Question: What is the property identification or parcel number listed?
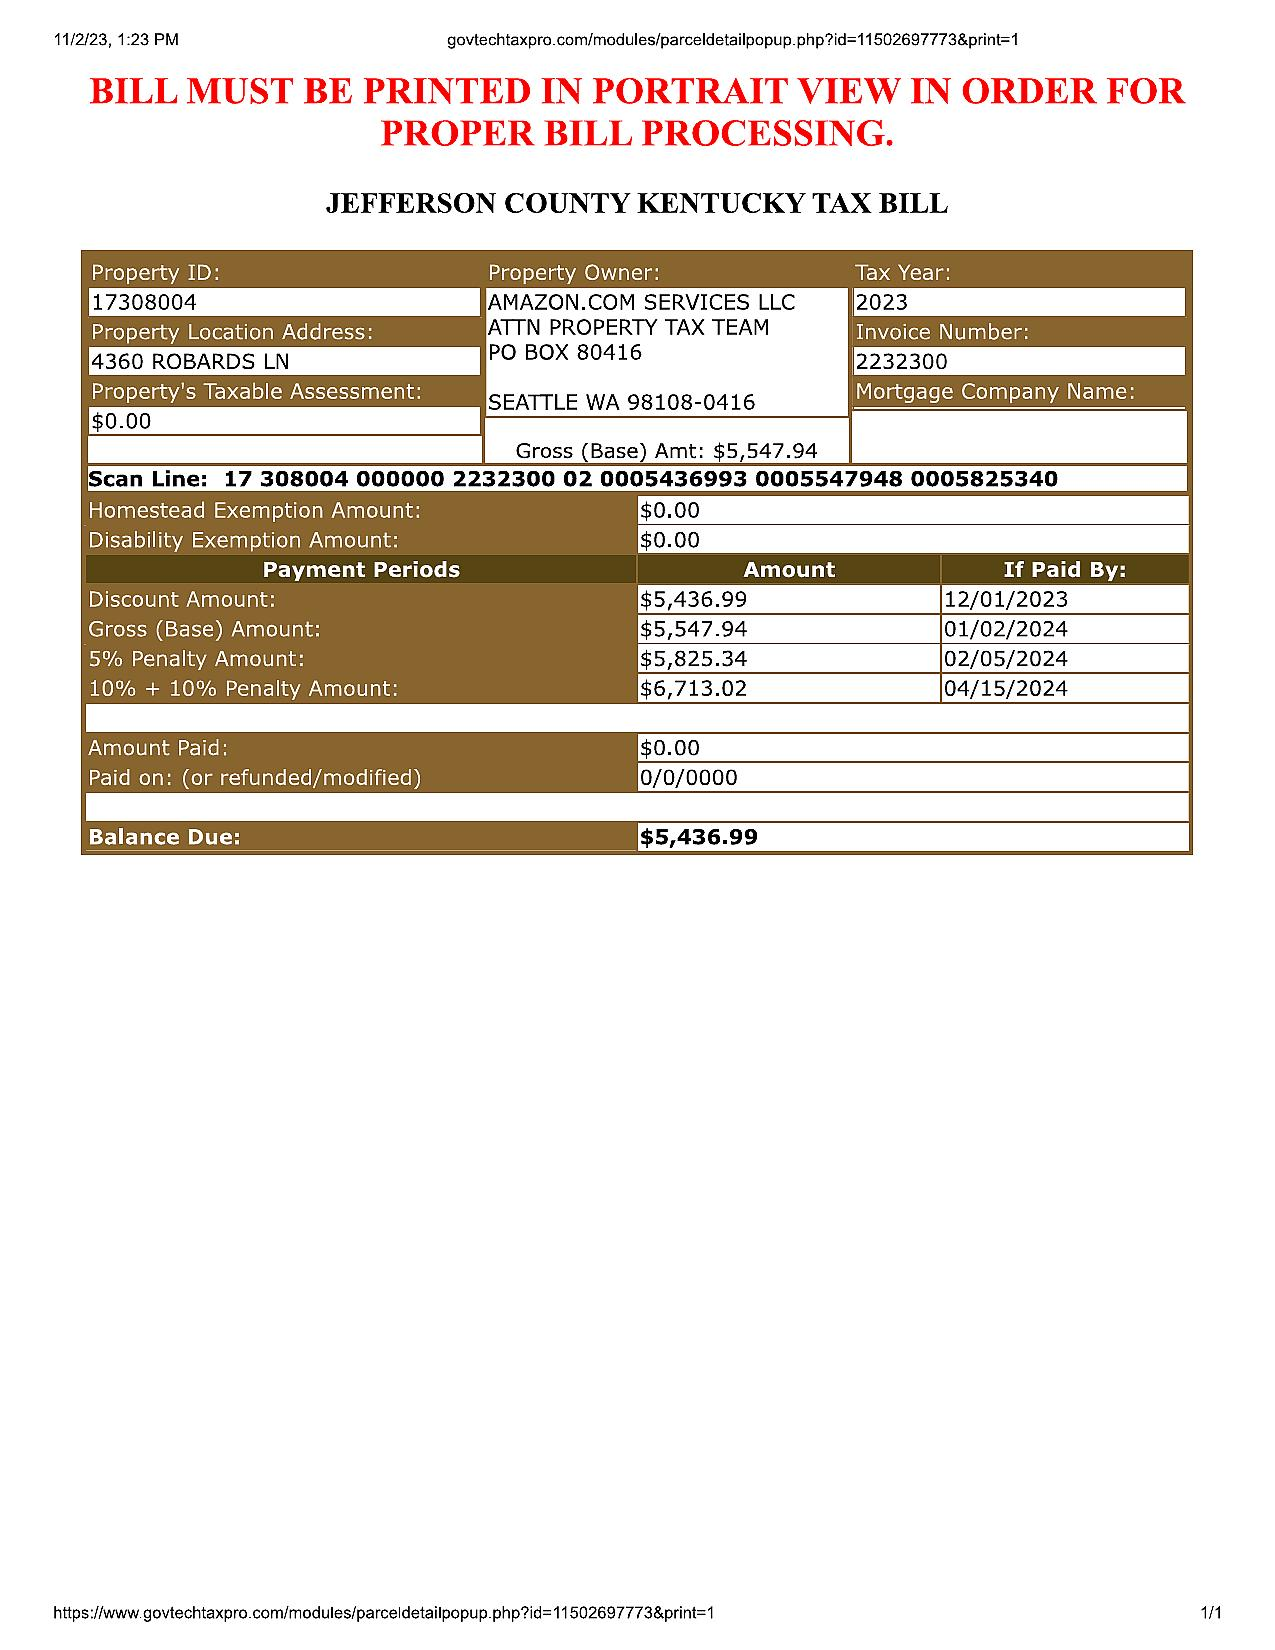
Answer: "17308004"